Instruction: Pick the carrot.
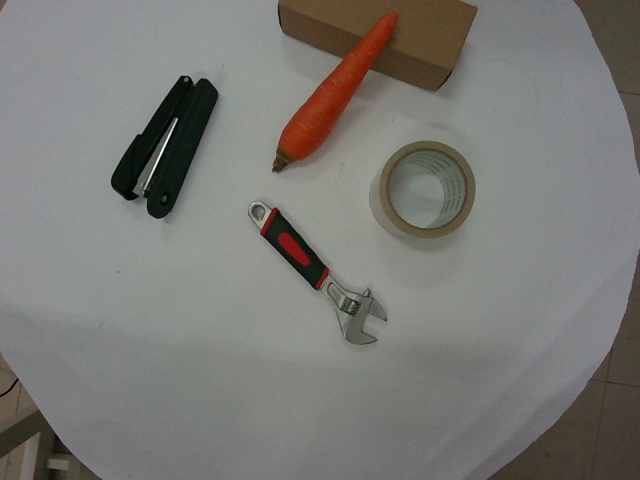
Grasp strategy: vertical